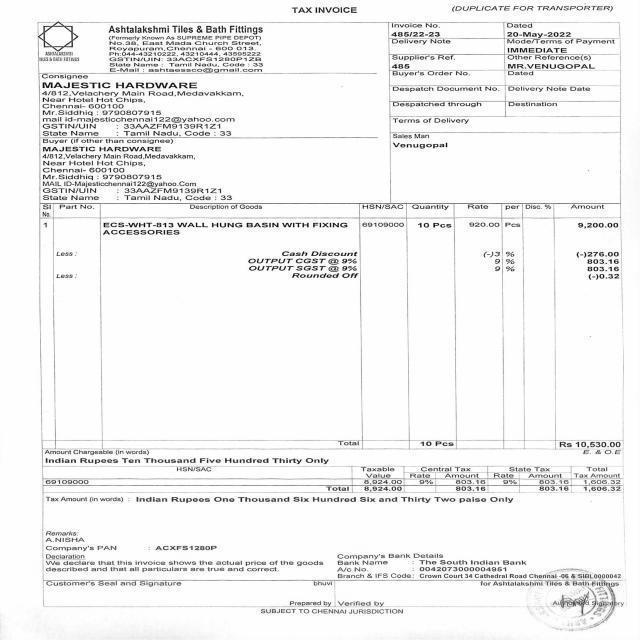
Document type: Invoice